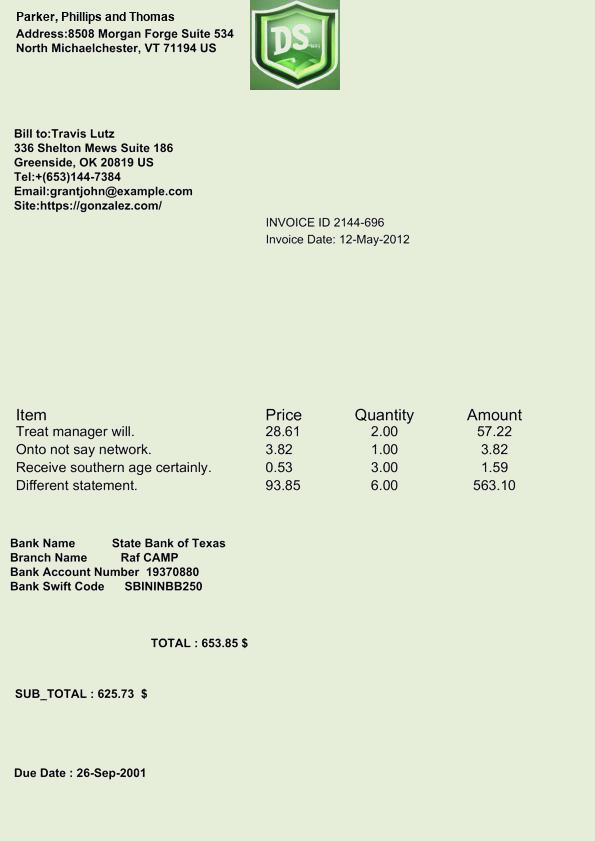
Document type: Invoice